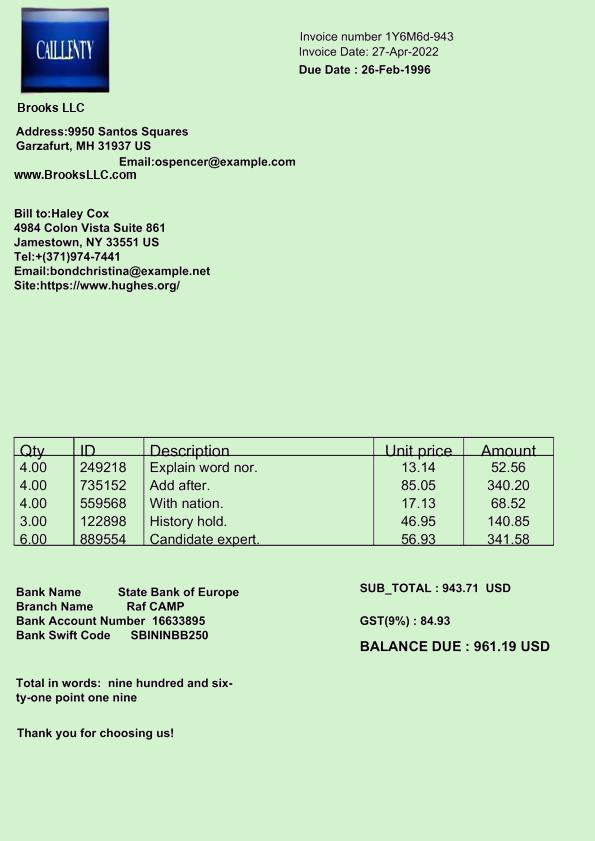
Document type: Invoice